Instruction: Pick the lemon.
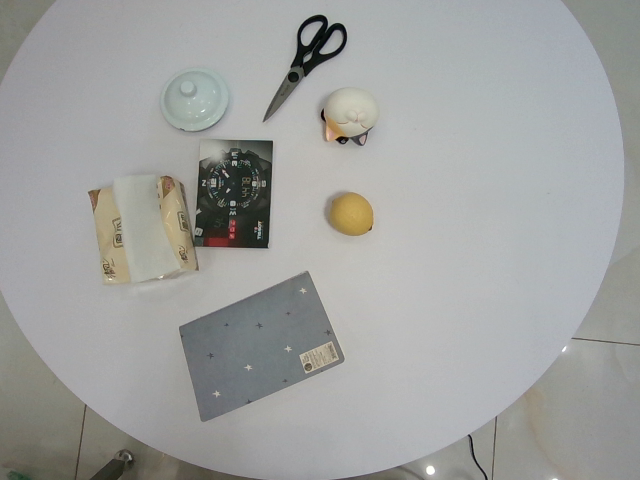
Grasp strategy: vertical